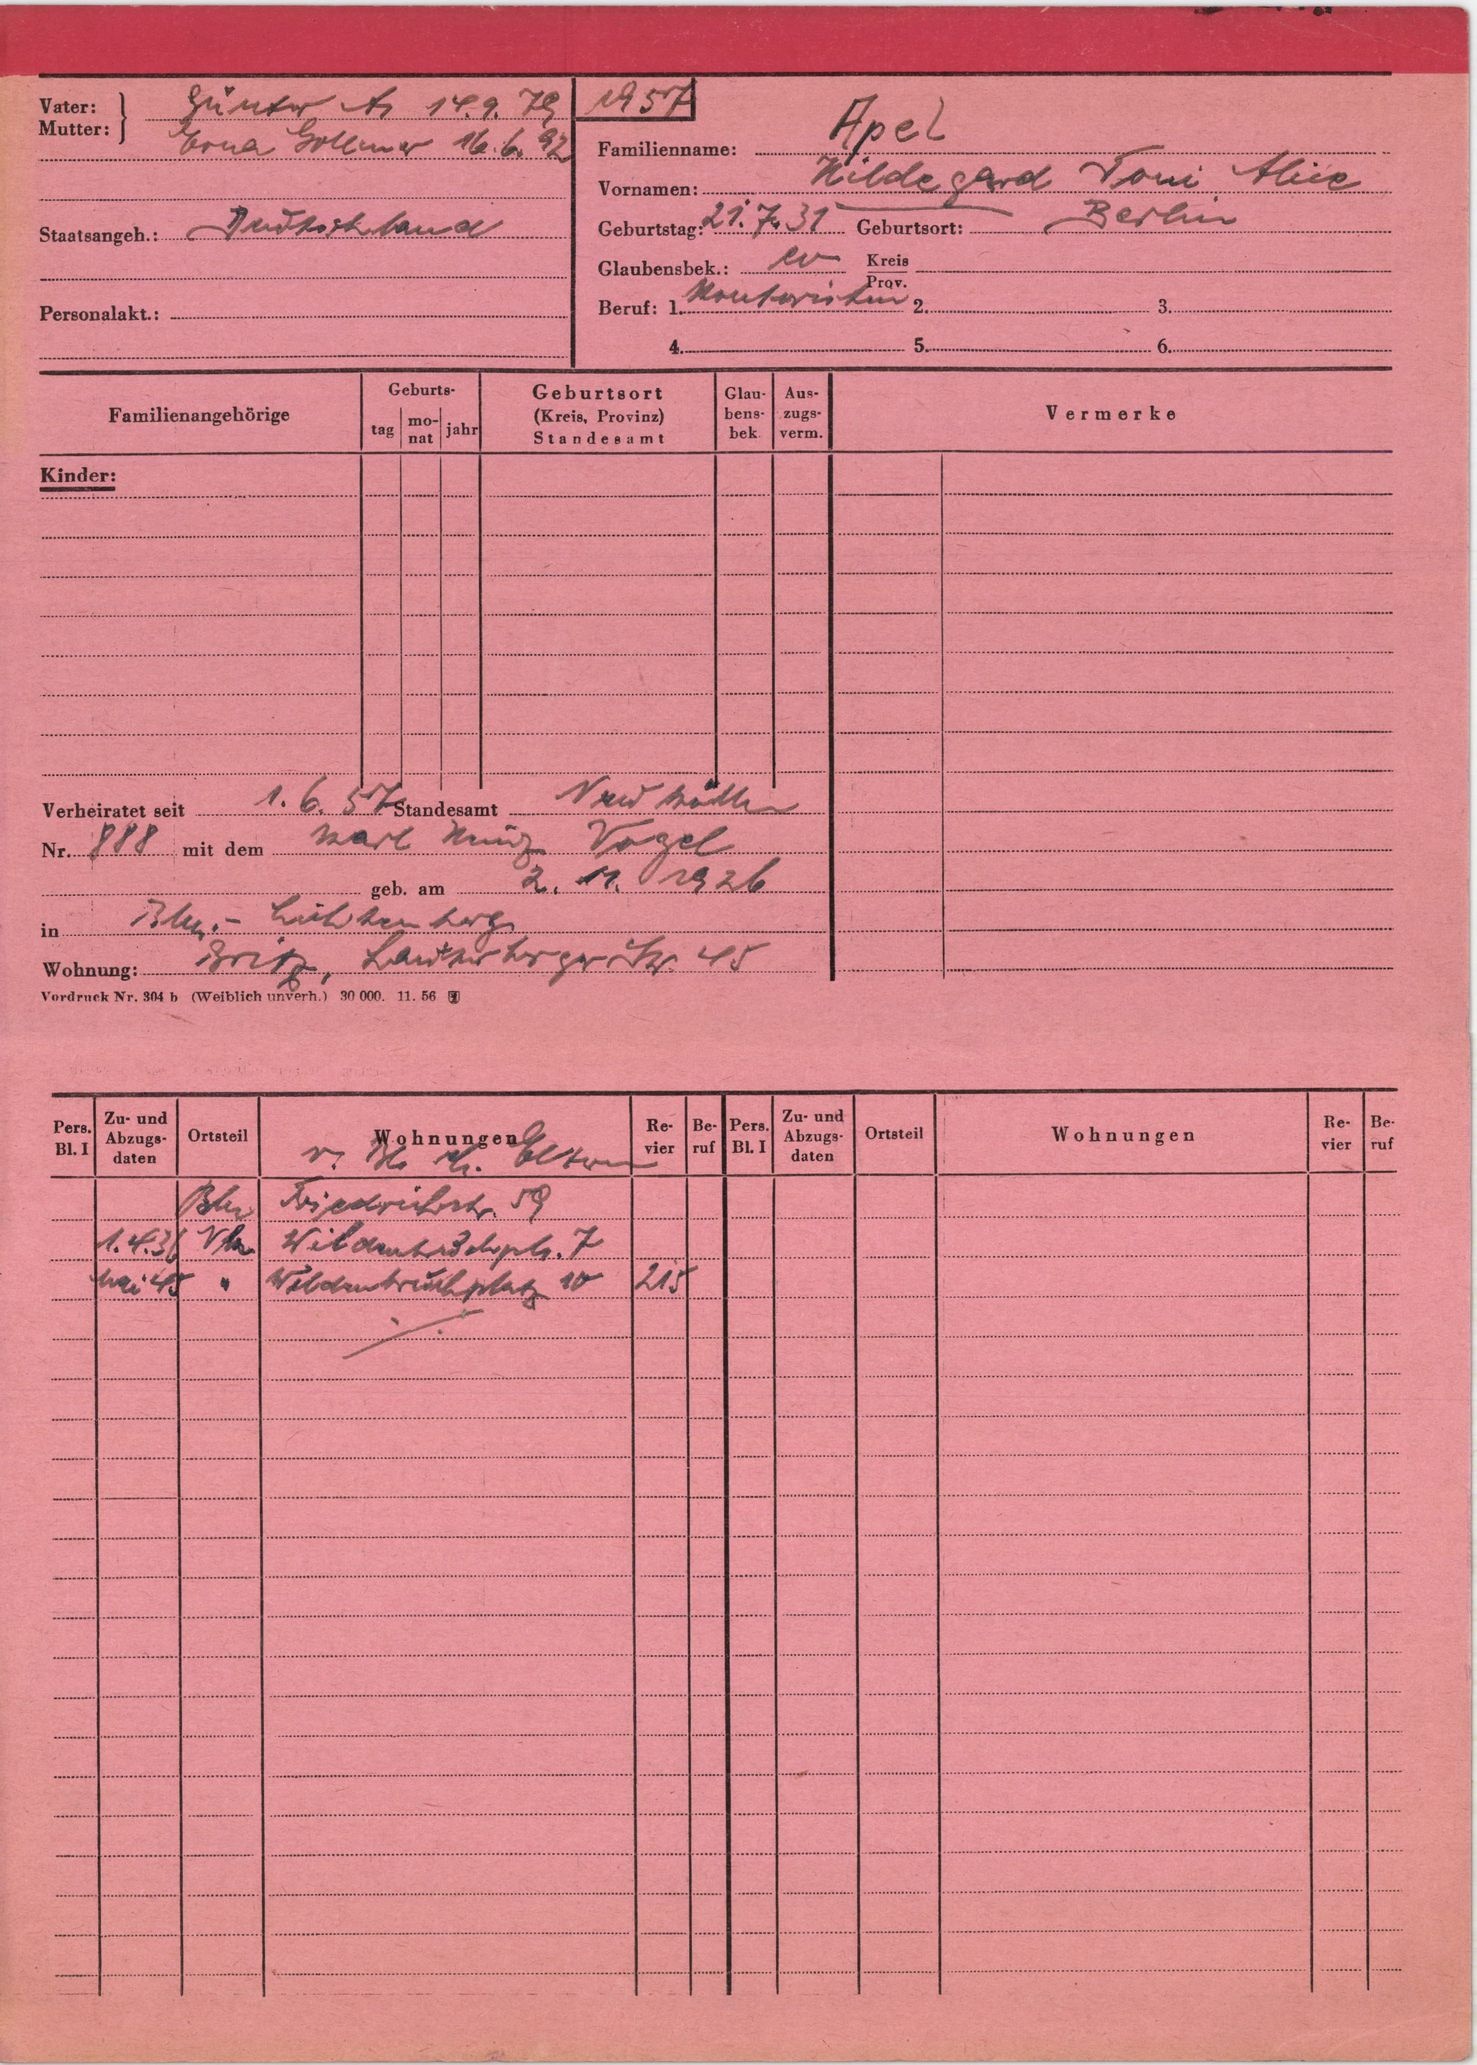
Apel